Question: What type of tax is indicated in the document, personal property or real estate?
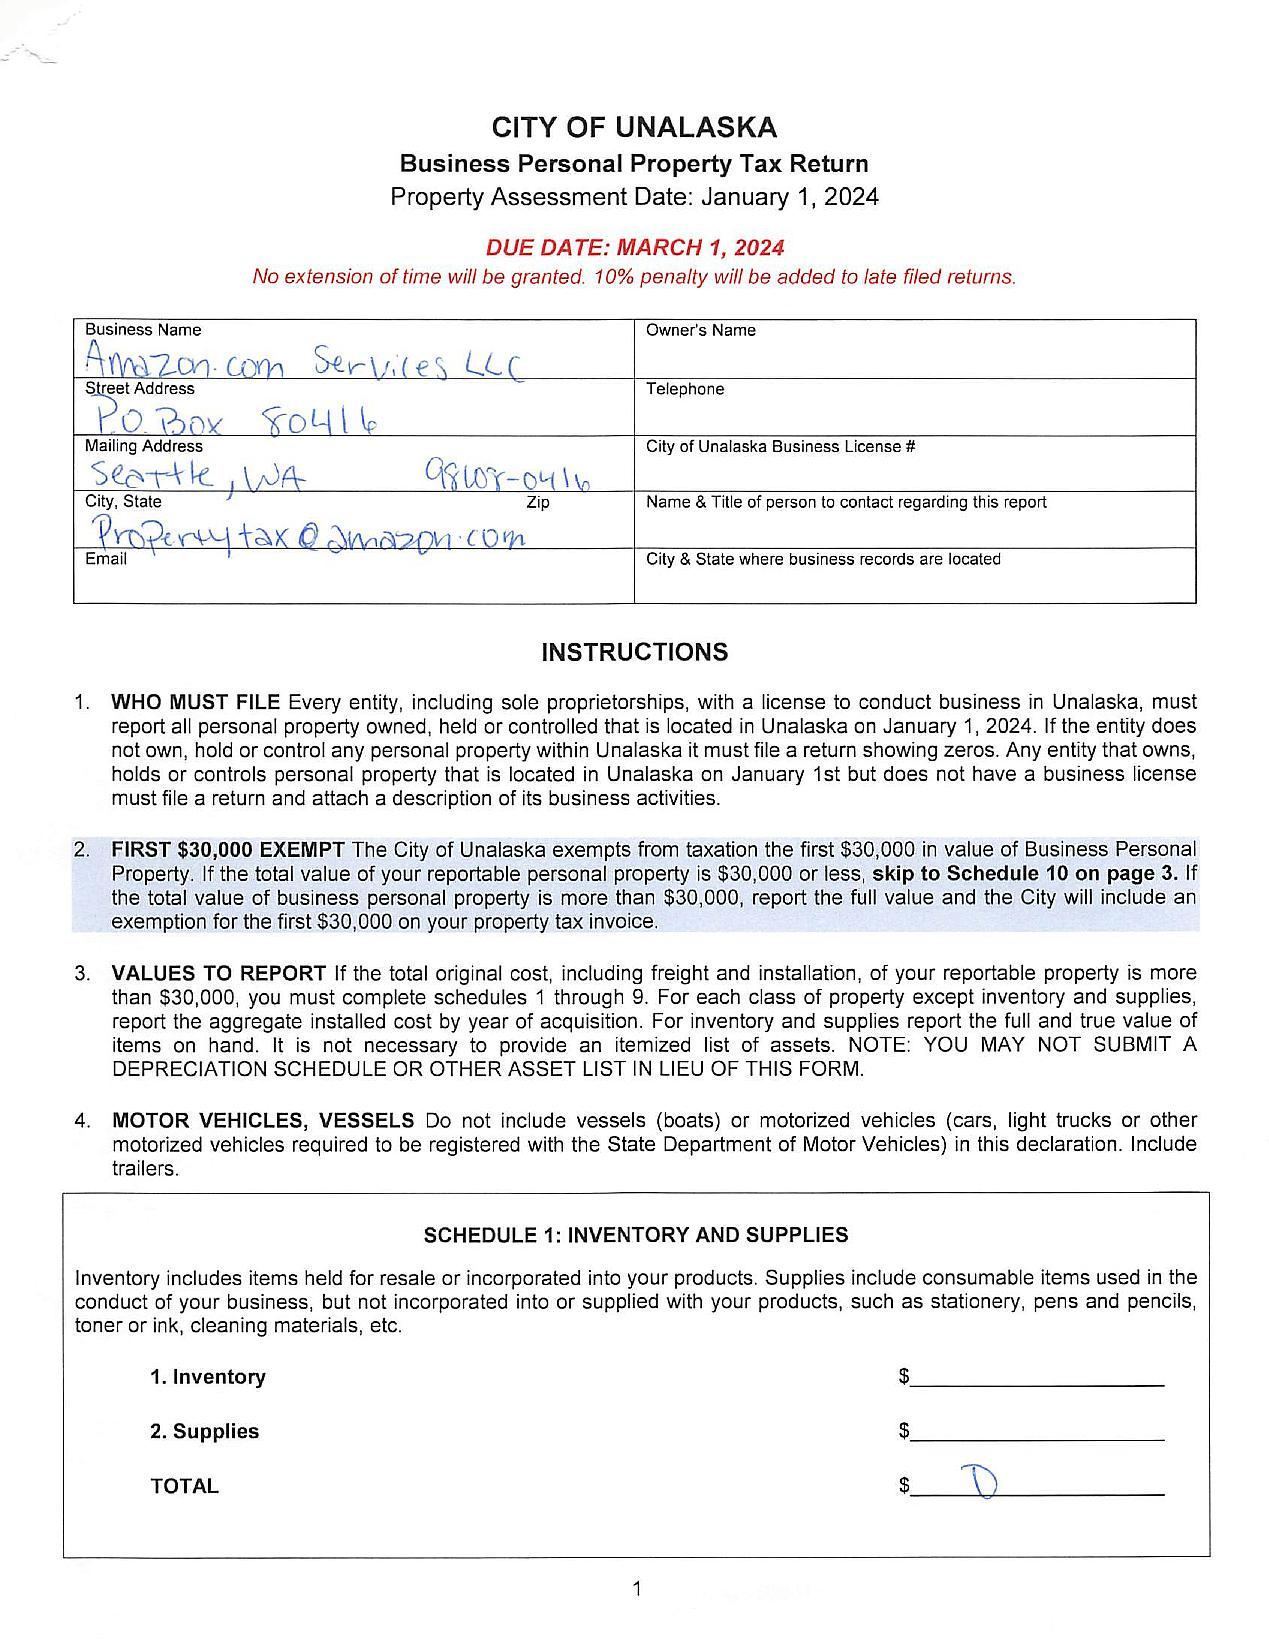
Answer: "Business Personal Property Tax"